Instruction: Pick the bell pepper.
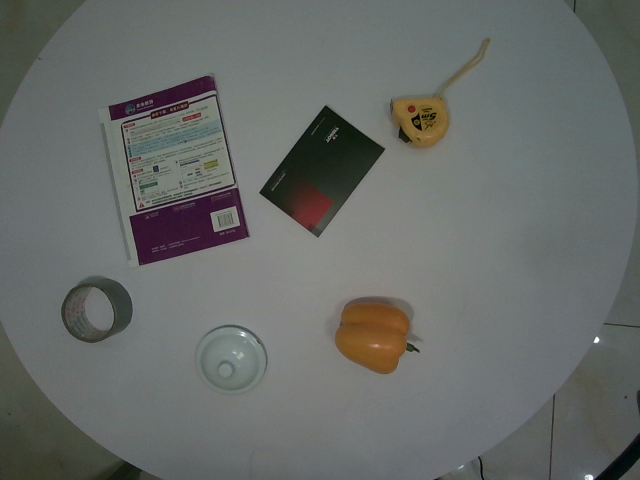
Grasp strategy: vertical